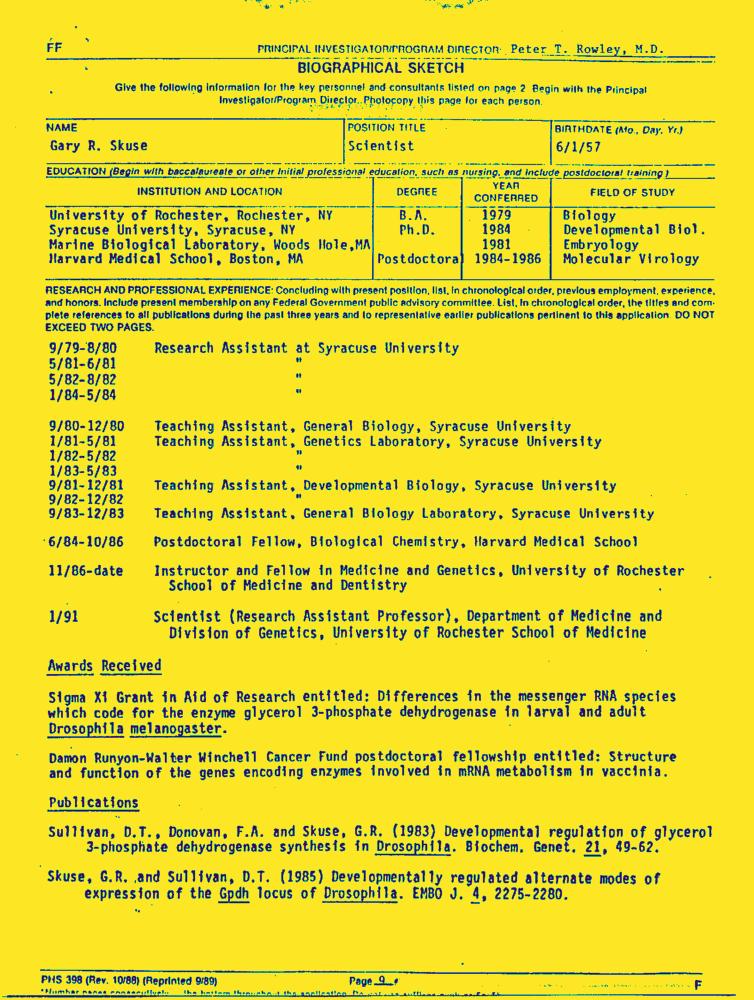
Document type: Resume-Doc